Question: What do the imaging results show?
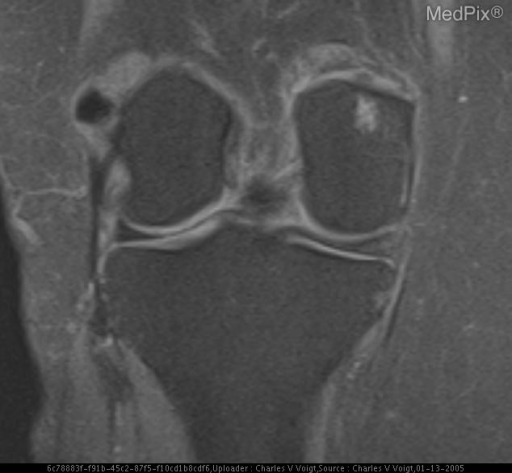
Answer: The imaging shows AP radiograph and Proton Density Fat Saturation (PD FS) knee MR from 2002 showing calcific deposits within the lateral collateral ligament (LCL). More recent imaging from 2005 showed resolution of calcium deposits. Right Knee.